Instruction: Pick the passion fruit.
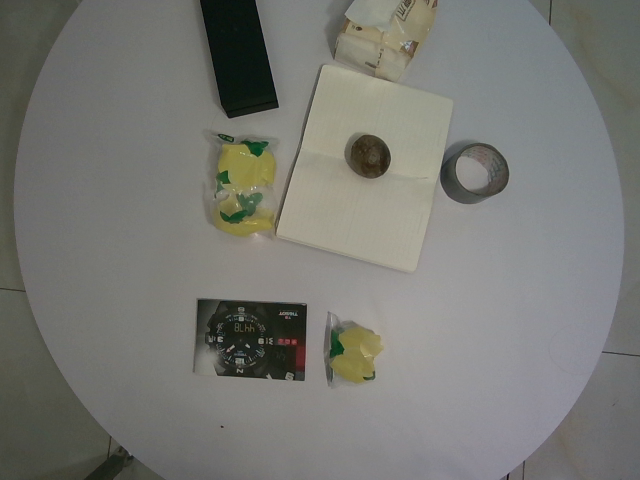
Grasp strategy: vertical